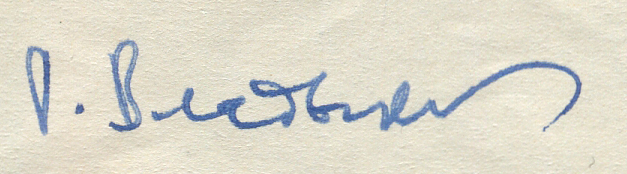
Signature of: grigory vladykin